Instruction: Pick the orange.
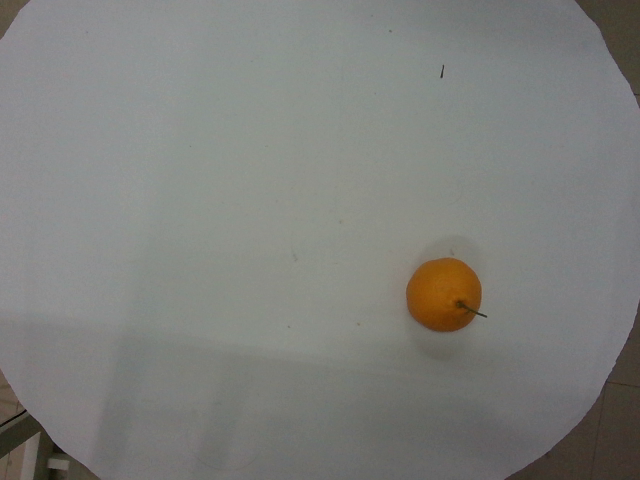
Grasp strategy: vertical